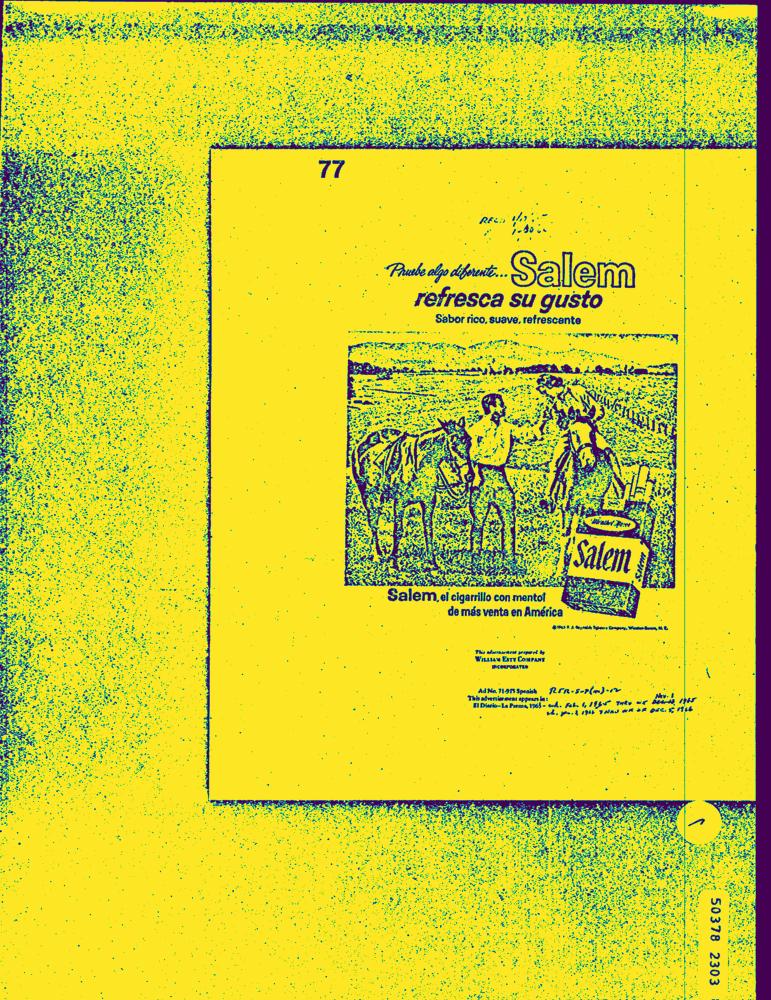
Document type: AD